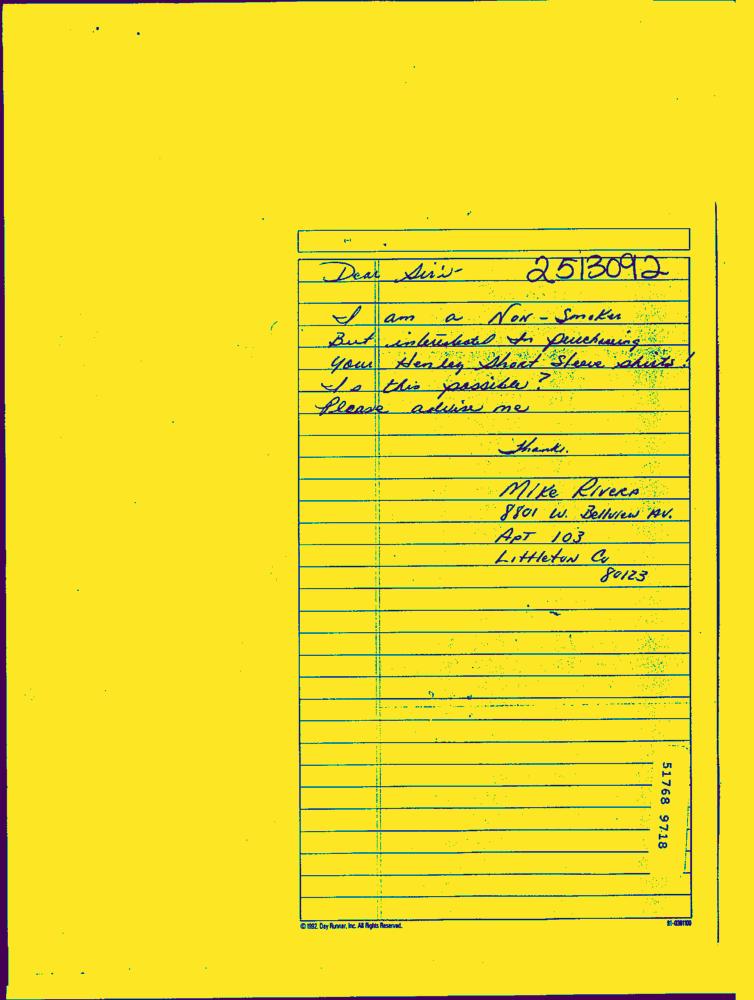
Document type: Hand-Written